Question: Talk about the condition:
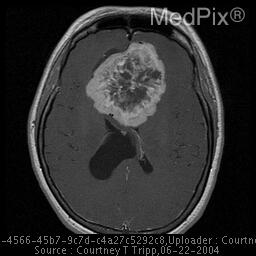
Answer: The disease is discussed as: Epidemiology and Location
Meningiomas comprise approximately 20% of adult intracranial tumors, have a female predominance, and occur most often during middle and older ages.  They may be found in intracranial and intraspinal compartments.  In the head, meningiomas are most commonly located in frontal, parasagittal, and parietal convexities (50% of cases). Less than 10% of tumors are infratentorial; multiple meningiomas occur less than 10% of the time.  Clinical presentation is varied, depending on particular structures compressed by the mass. Headache and visual changes are frequently reported.  A large number of patients with meningiomas are asymptomatic.

Origins, Growth, and Histology
The majority of meningiomas are histologically benign tumors, arising from the cap cells of the arachnoid layer. In many cases, serial imaging studies have revealed a cessation of growth after the time of initial tumor detection. These tumors project inward from the dura, and can cause clinically significant effects due to compression of surrounding neurological structures.  A variety of classification systems based on cytology and histopathology are used with meningiomas.  While the overwhelming majority of meningiomas are histologically benign, the malignant type may result in rapid, widespread infiltration with small (microscopic) "finger" projections into adjacent cortex.  In patients with malignant meningiomas, marked deficits in physical and mental status may culminate in death.

Radiological Findings
Plain films may reveal hyperostosis, erosion, or calcification adjacent to tumor site.  Noncontrast CT's of meningiomas often reveal sharply demarcated, rounded, homogenous masses with slightly increased density when compared to surrounding cortex.  Up to 10% of meningiomas may appear isodense with respect to surrounding brain.  CT may reveal focal cerebral atrophy, edema, or widening of subarachnoid spaces, direct effects of tumor compression of surrounding structures.  Contrast enhanced CT most often reveals homogenous enhancement in approximately 85% of cases.

On MRI, T1 images are often hypo- or isointense; T2 images often reveal isointense or slightly hyperintense masses. Gadolinium increases signal intensity of meningiomas. A  "dural tail" consisting of tissue tapering into the dura may be appreciated.  Imaging studies may reveal extension of mass into cortical structures, or invasion of the calvarium. Angiography often reveals a homogenous, hypervascular pattern.

Treatment Options
A variety of clinical and experimental treatment options exist, including surgery, radiotherapy, stereotactic radiosurgery, brachytherapy, chemotherapy, and hormonal therapy.  Resection is the most widely utilized treatment option, although advanced age, concern about loss of neurological function due to surgery, advanced age, and being a poor surgical candidate preclude some from surgical options. Tumor embolization may be employed 3-5 days prior to surgery in an attempt to decrease blood supply to the meningioma. Recurrence of tumor is a possibility after resection. Complete removal of initial tumor and all affected bone results in recurrence rates of less than 10%.

Radiotherapy is often employed during the presurgical period.  Likewise radiotherapy after incomplete resection of a meningioma may be of considerable benefit to patients. Stereotactic radiosurgery with a "gamma knife" has shown decrease in tumor size in approximately 50% of cases.  Since this technology is relatively new, long term outcome of gamma knife therapy is not known. Brachytherapy with iodine-125 has been described in the literature; long term outcomes have yet to be determined. Medical treatment options include recommendations of anticonvulsant prophylaxis in patients with supratentorial masses; corticosteroids to reduce brain swelling may also be warranted.  The use of traditional antineoplastic agents in treating meningiomas has not been met with great success.  Hormonal manipulation may have a beneficial effect on stopping tumor growth; research this area continues.